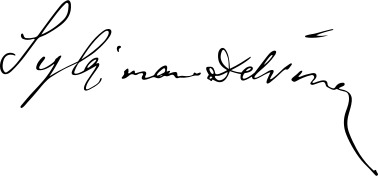
Signature of: sulejman delvina